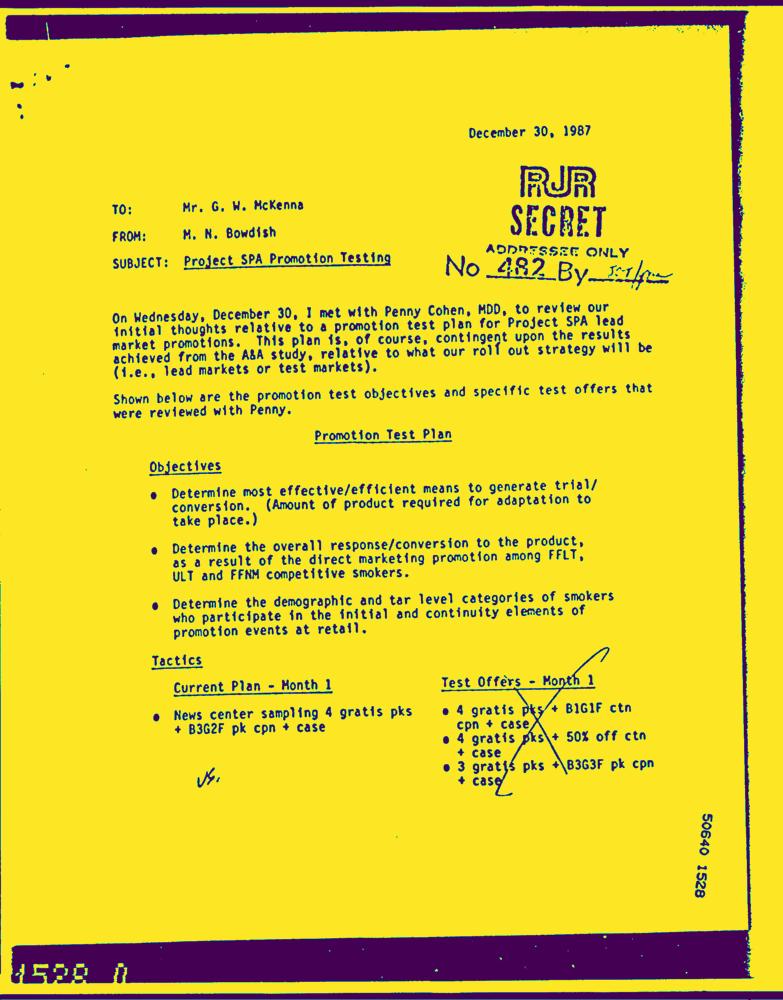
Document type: Letter-Doc